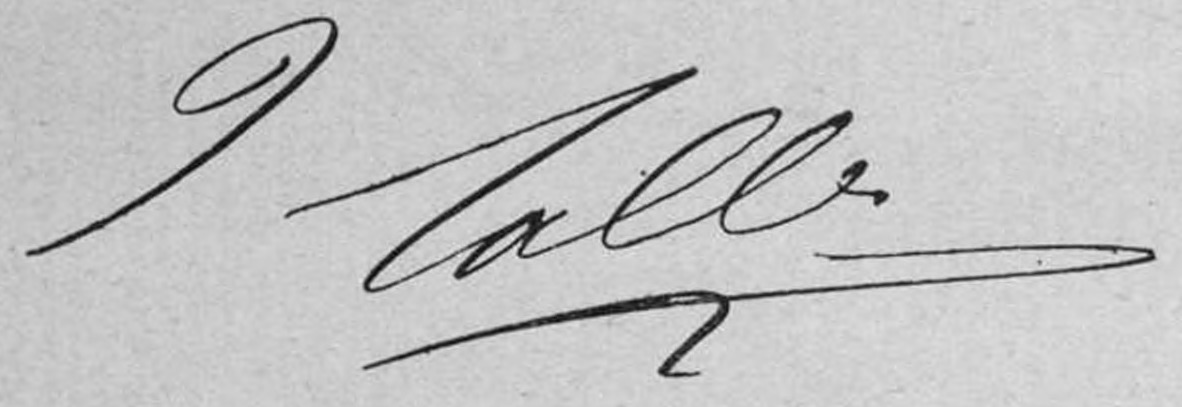
Signature of: prosper salles